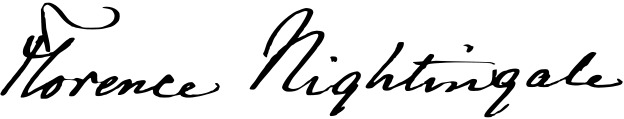
Signature of: florence nightingale